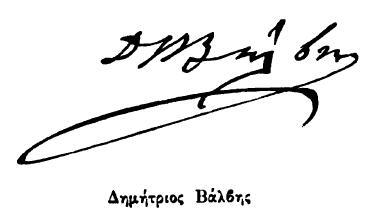
Signature of: dimitrios valvis